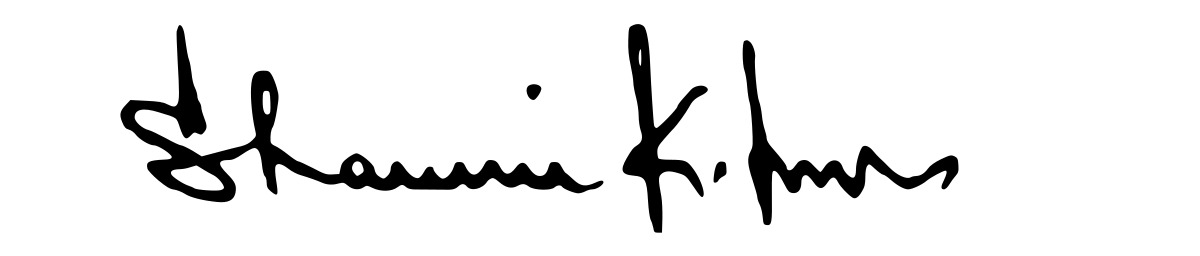
Signature of: shammi kapoor